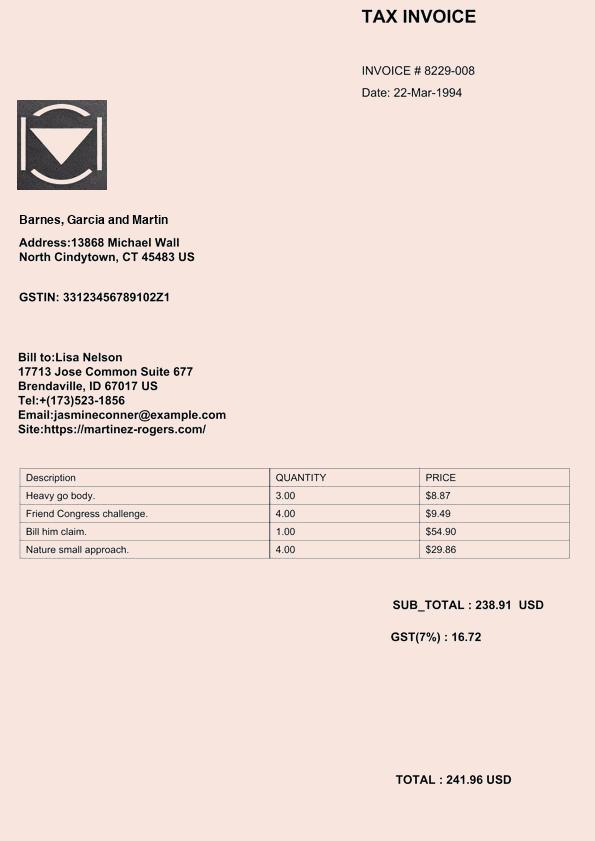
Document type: Invoice